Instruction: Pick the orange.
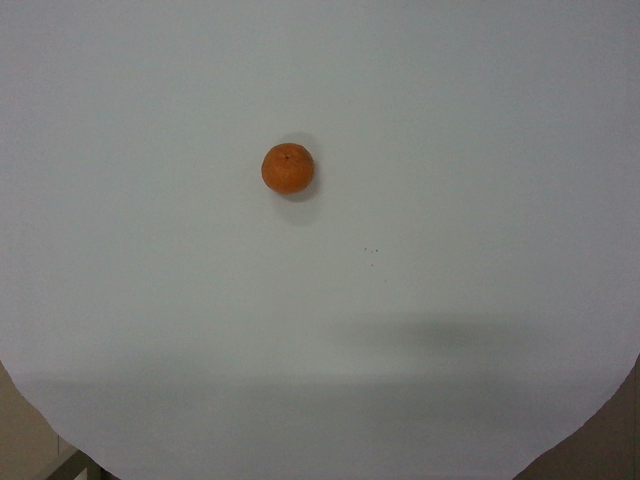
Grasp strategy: vertical